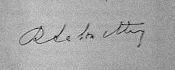
Signature of: roger lalouette